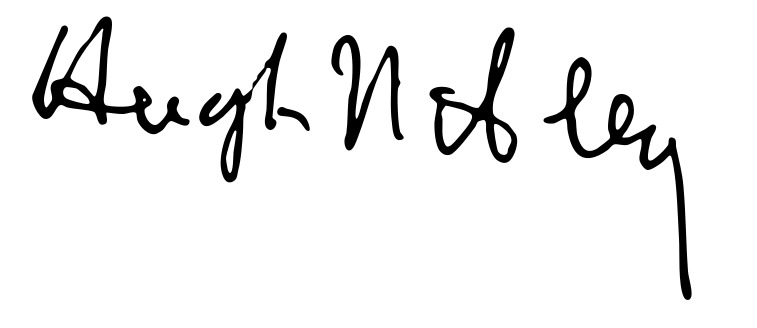
Signature of: hugh nibley